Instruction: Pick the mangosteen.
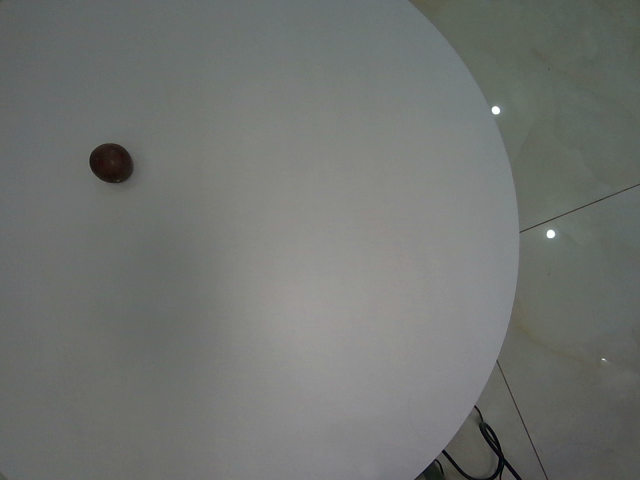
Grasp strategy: vertical